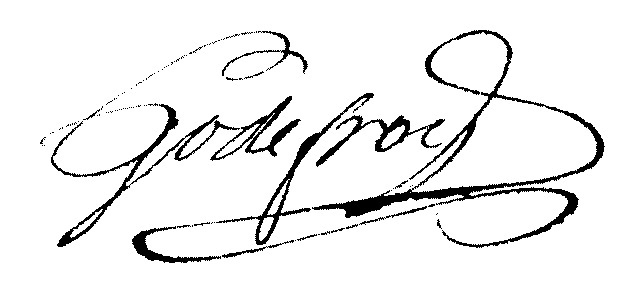
Signature of: charles louis godefroy